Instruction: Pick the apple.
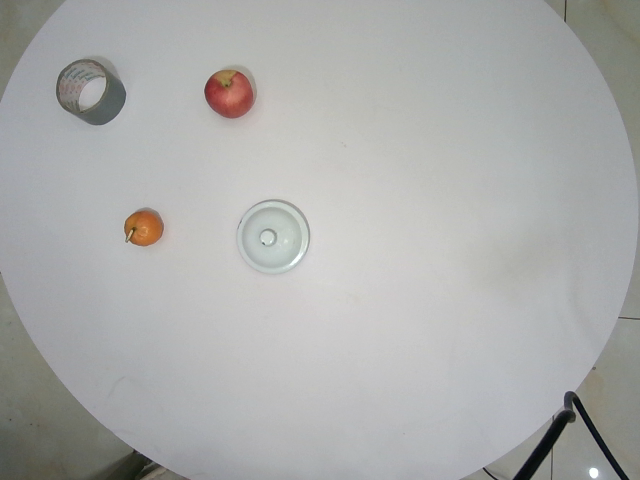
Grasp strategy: vertical